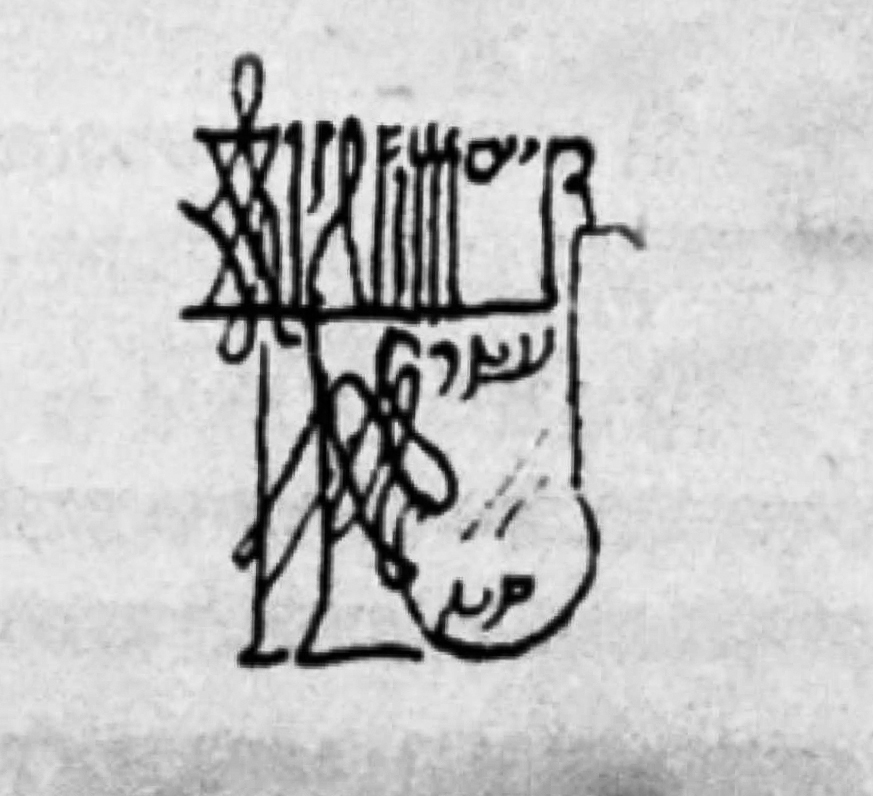
Signature of: chaim ibn attar